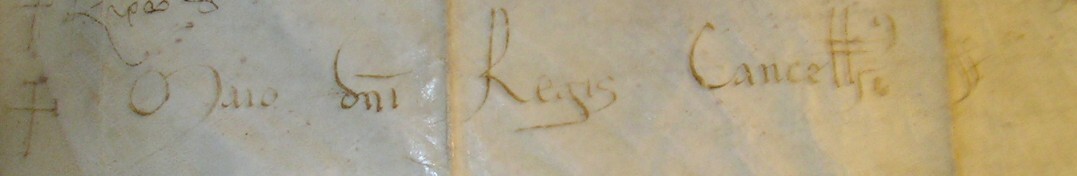
Signature of: maio of bari